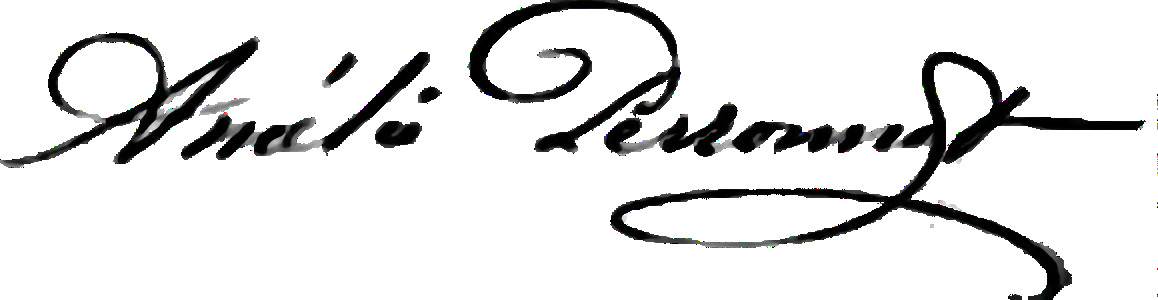
Signature of: amélie perronnet